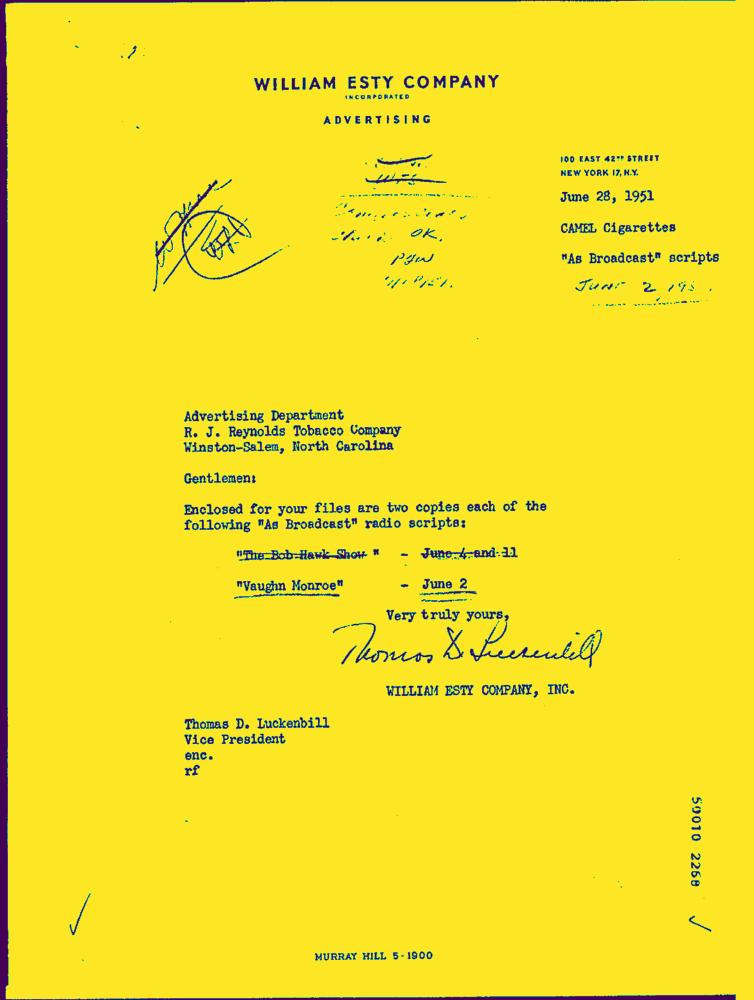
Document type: Letter-Doc